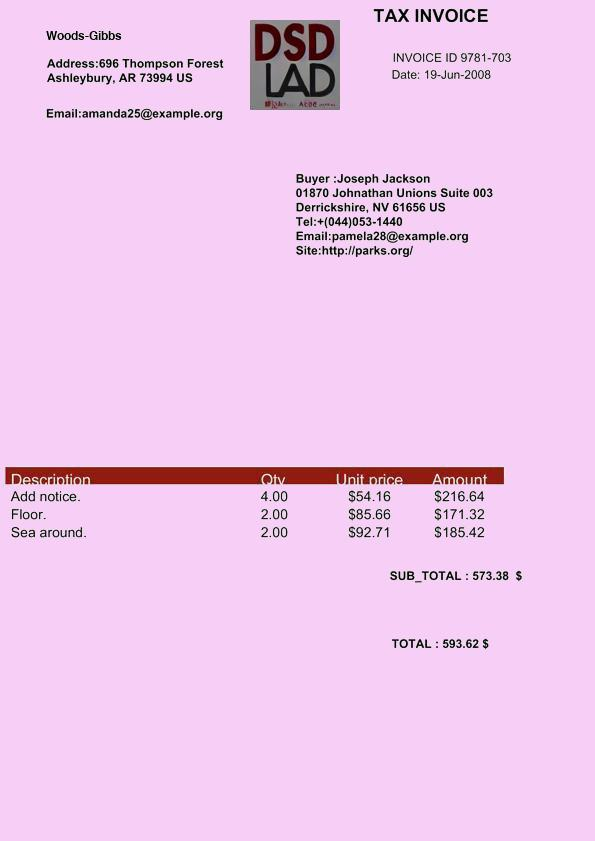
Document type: Invoice